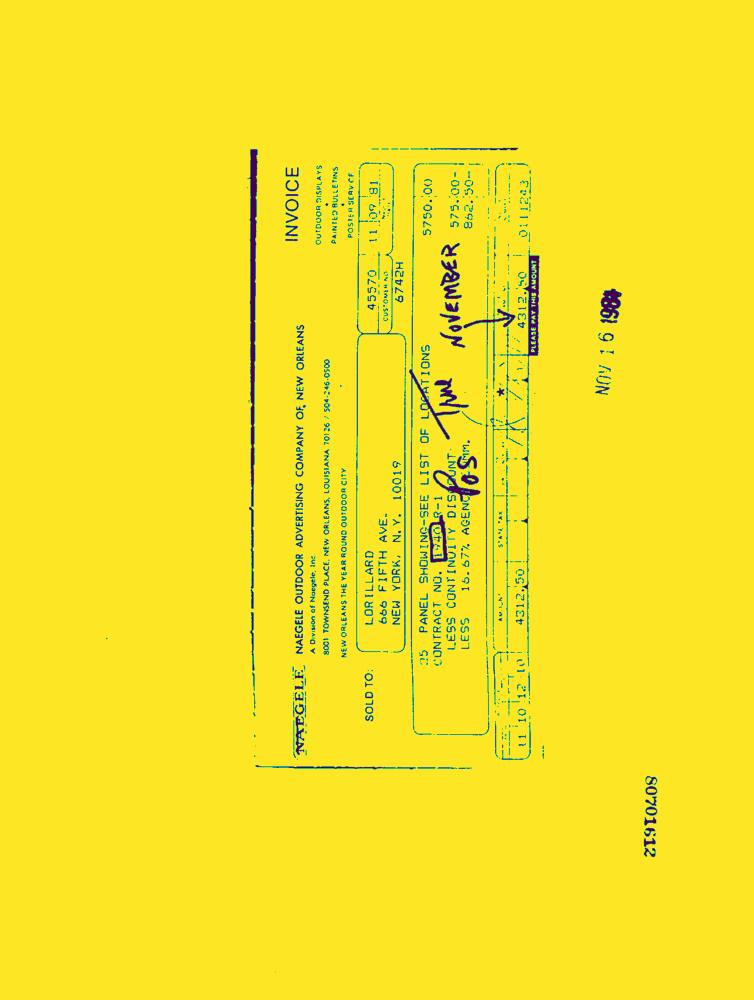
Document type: Invoice-Doc